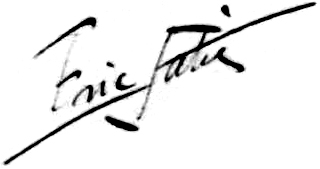
Signature of: erik satie